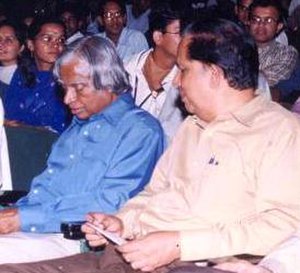
English: Then ISRO chief G. Madhavan Nair with APJ